Question: What jurisdiction, city, or county is the document associated with?
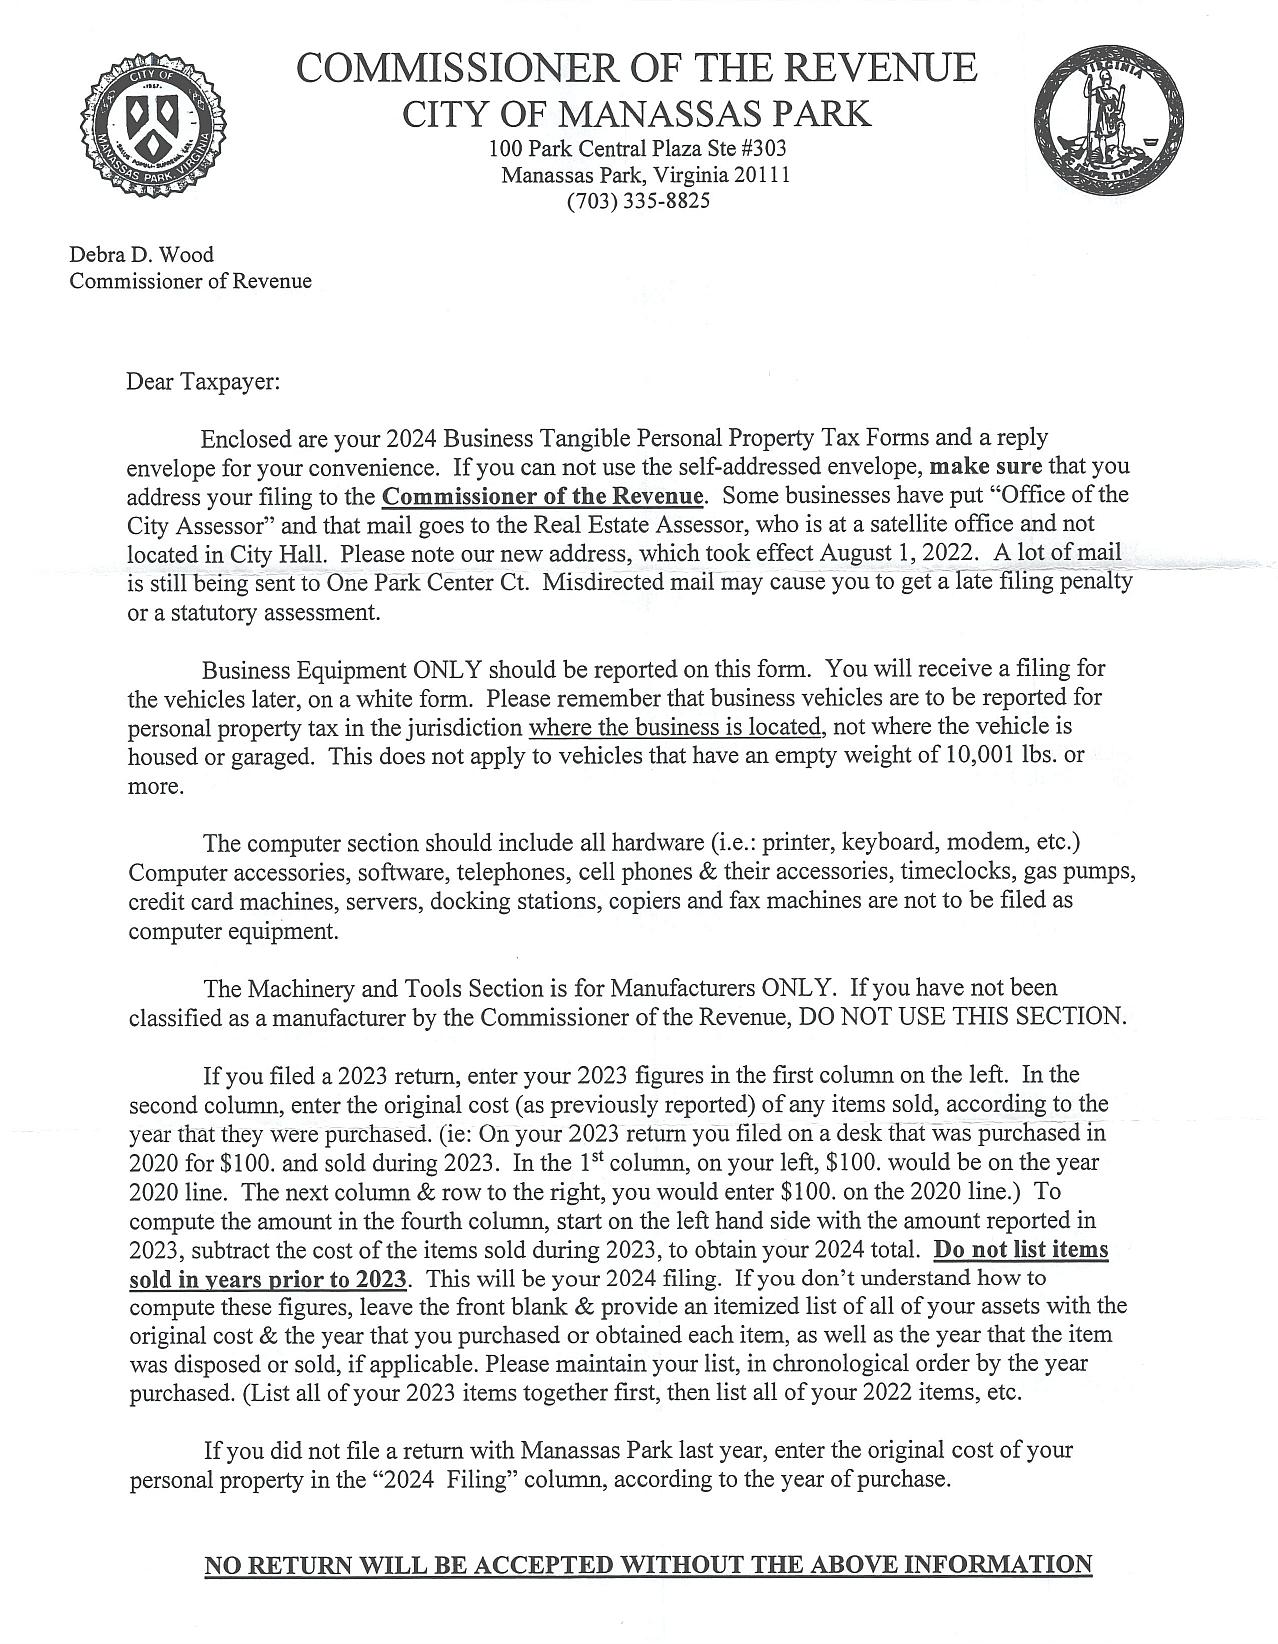
Answer: "City of Manassas Park"